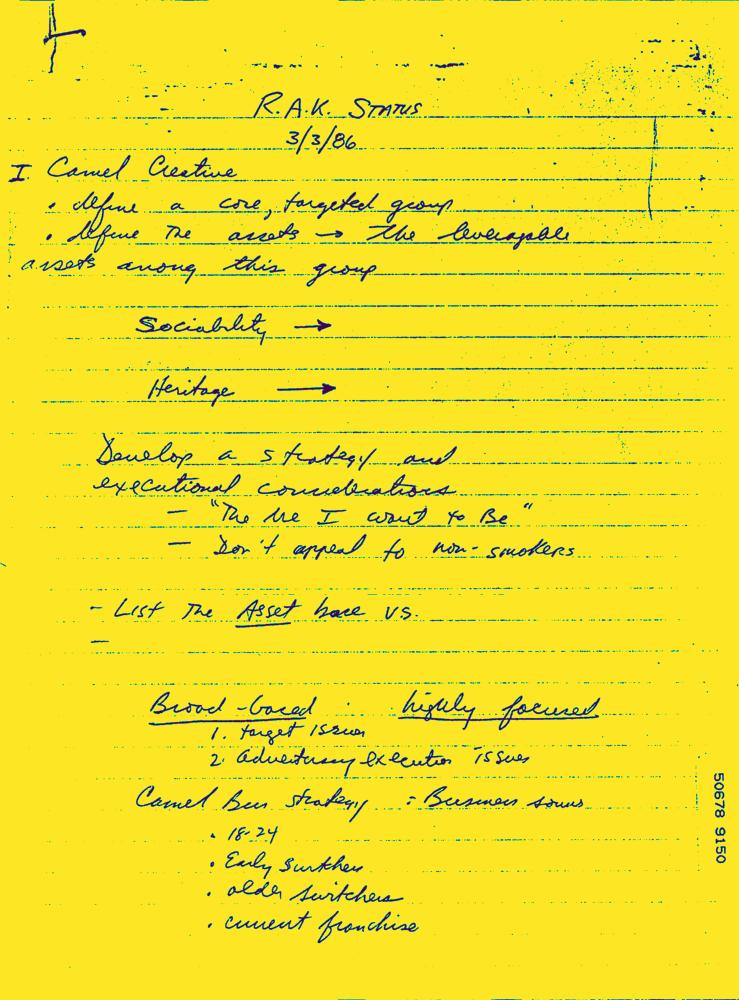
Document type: Hand-Written